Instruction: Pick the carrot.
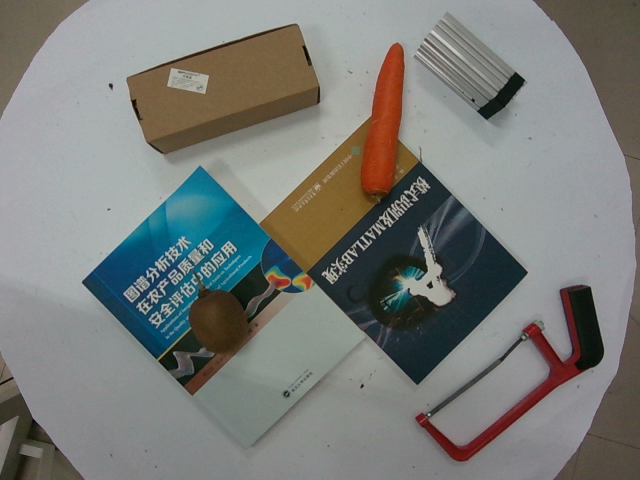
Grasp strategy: vertical